Question: How does the patient history play a role?
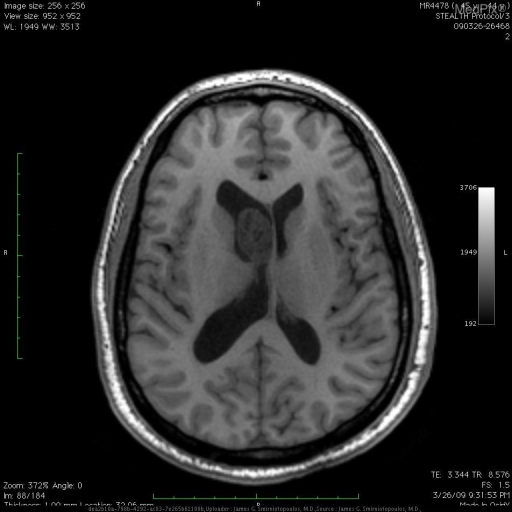
Answer: The patient's history of 44 yo man with headaches is key in understanding the case.